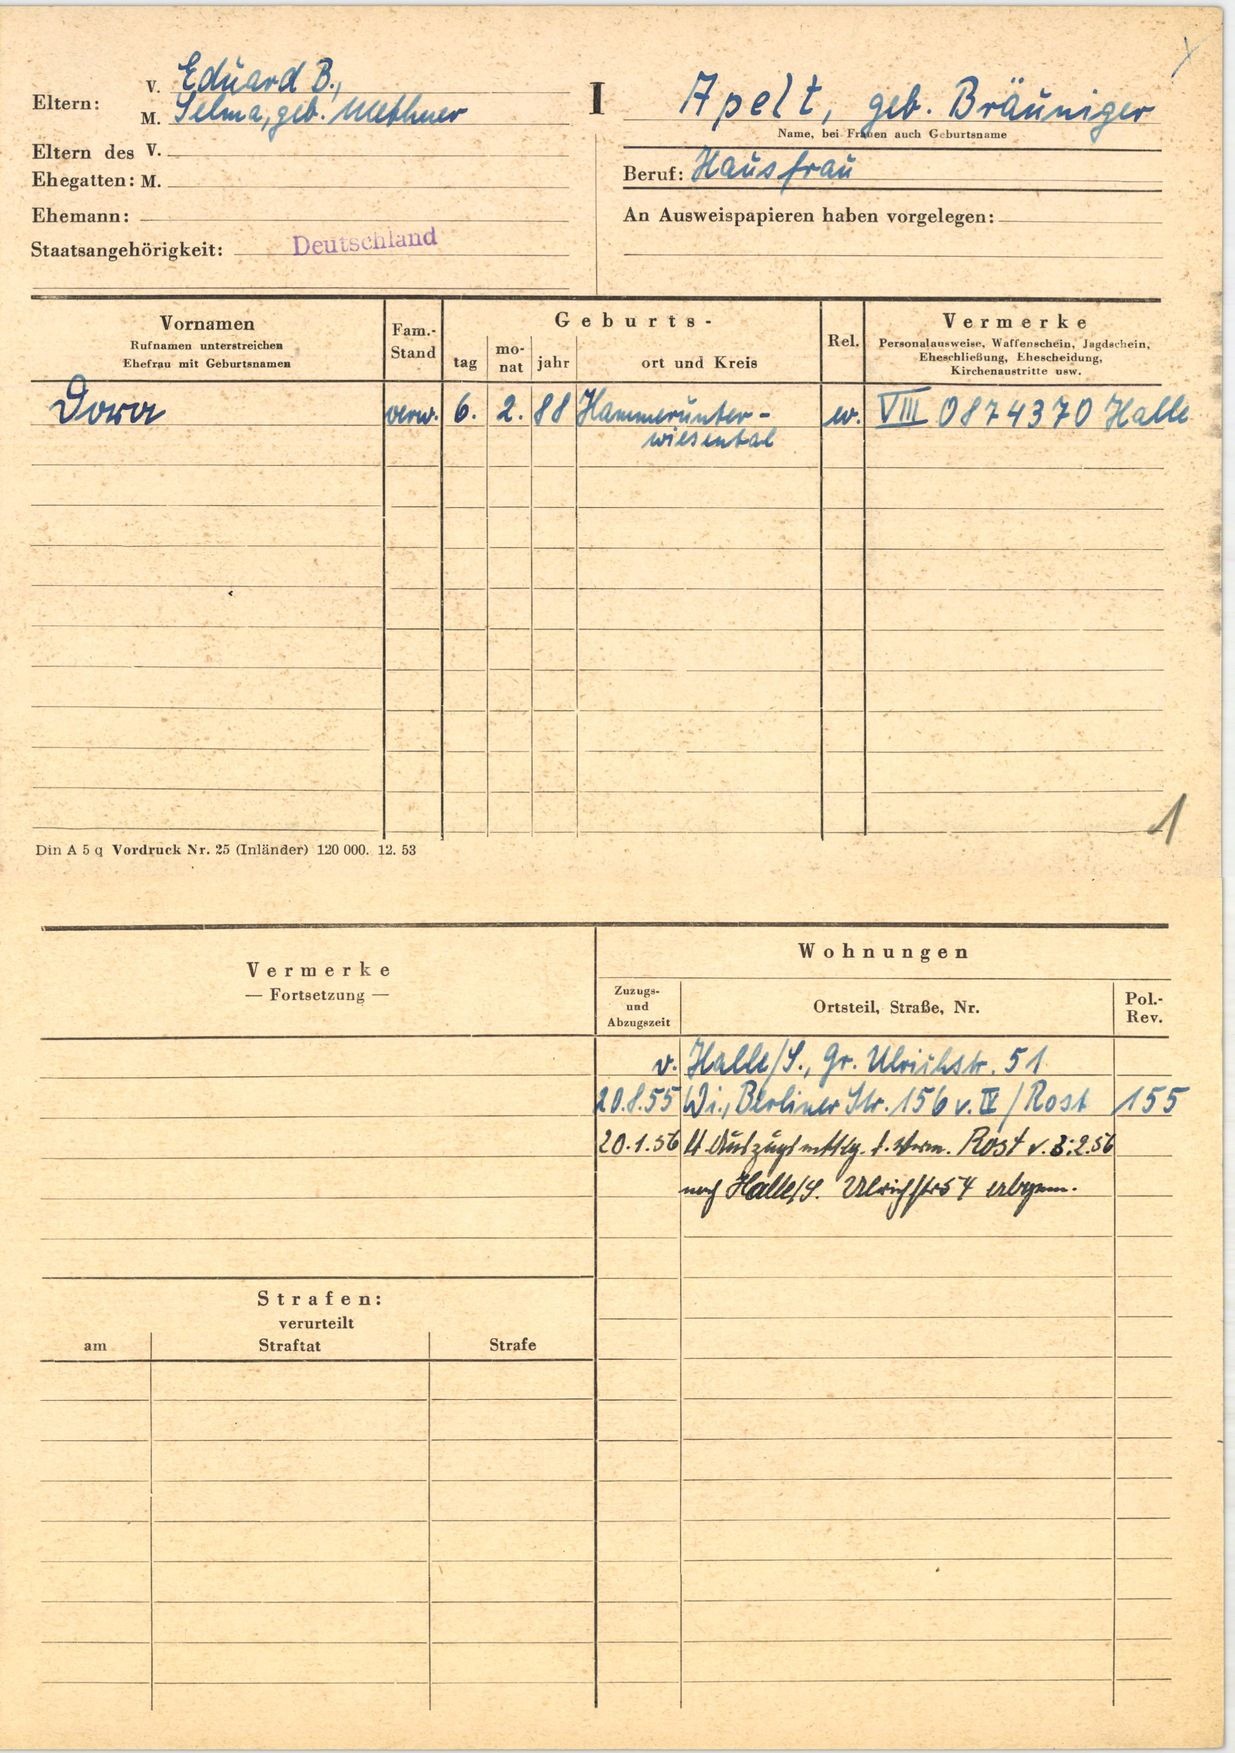
Apelt, geb. Bräuniger